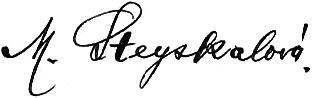
Signature of: marie steyskalová